Can you pull out the amount in words, numerical amount, payee's name, date of the cheque, and the bank's name from the image?
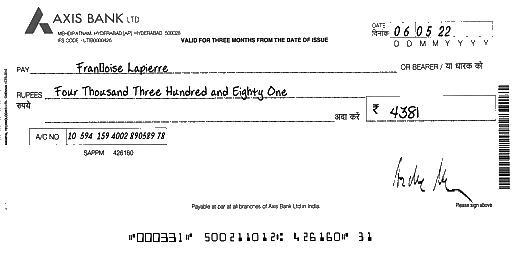
amt_in_words: Four Thousand Three Hundred and Eighty One
amt_in_figures: 4381
payee_name: Françoise Lapierre
bank_name: AXIS BANK
cheque_date: 06/05/22